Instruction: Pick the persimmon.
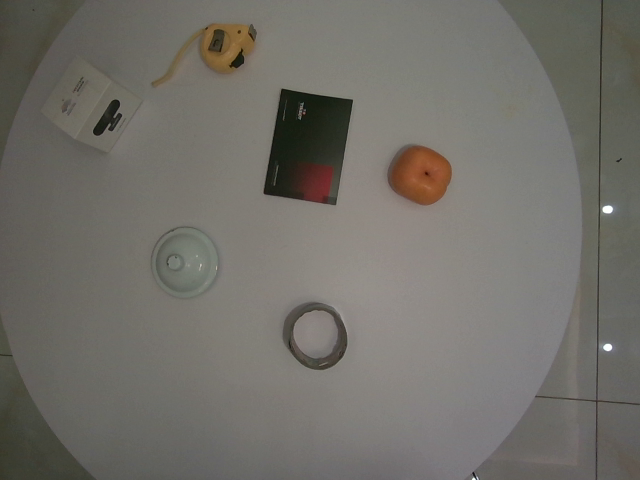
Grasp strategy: vertical